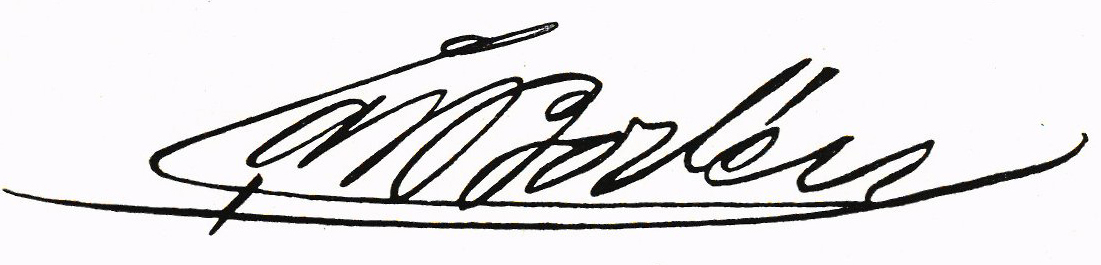
Signature of: carl bodén